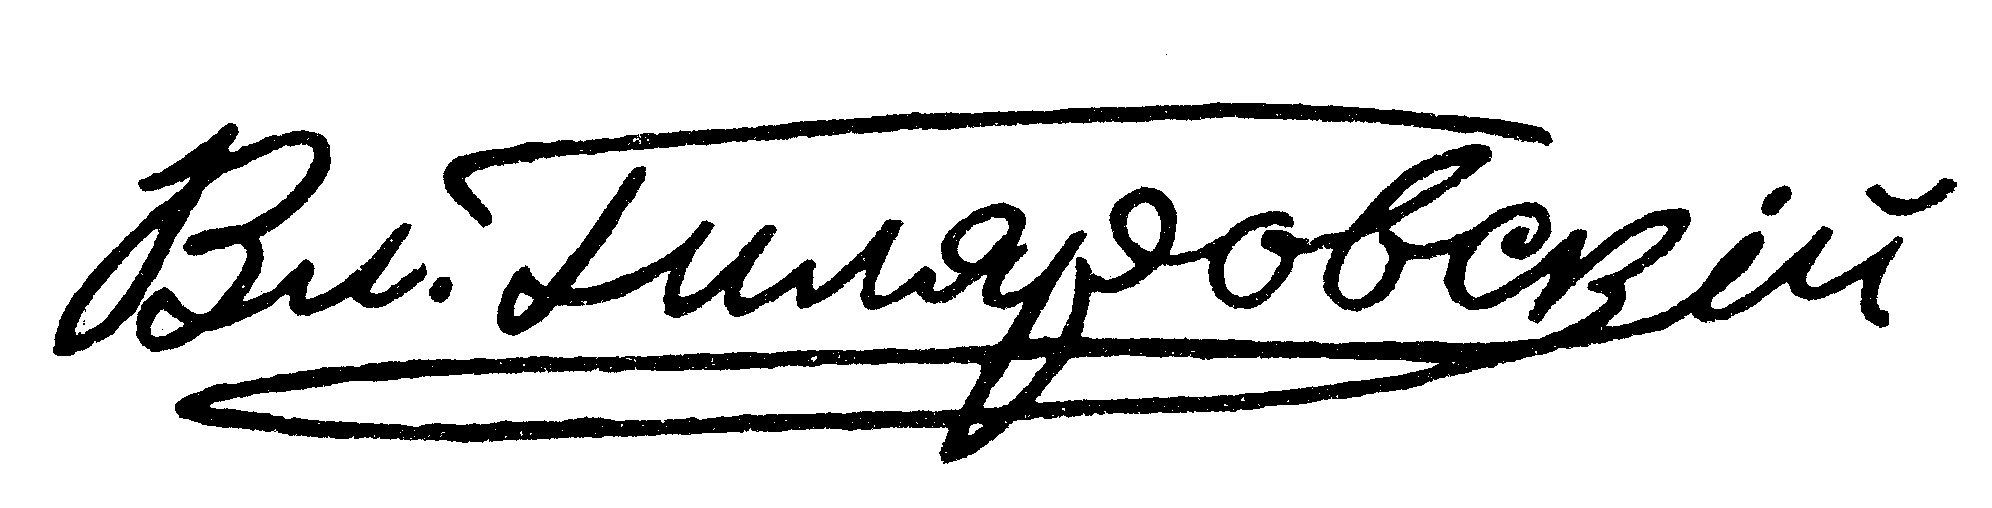
Signature of: vladimir gilyarovsky